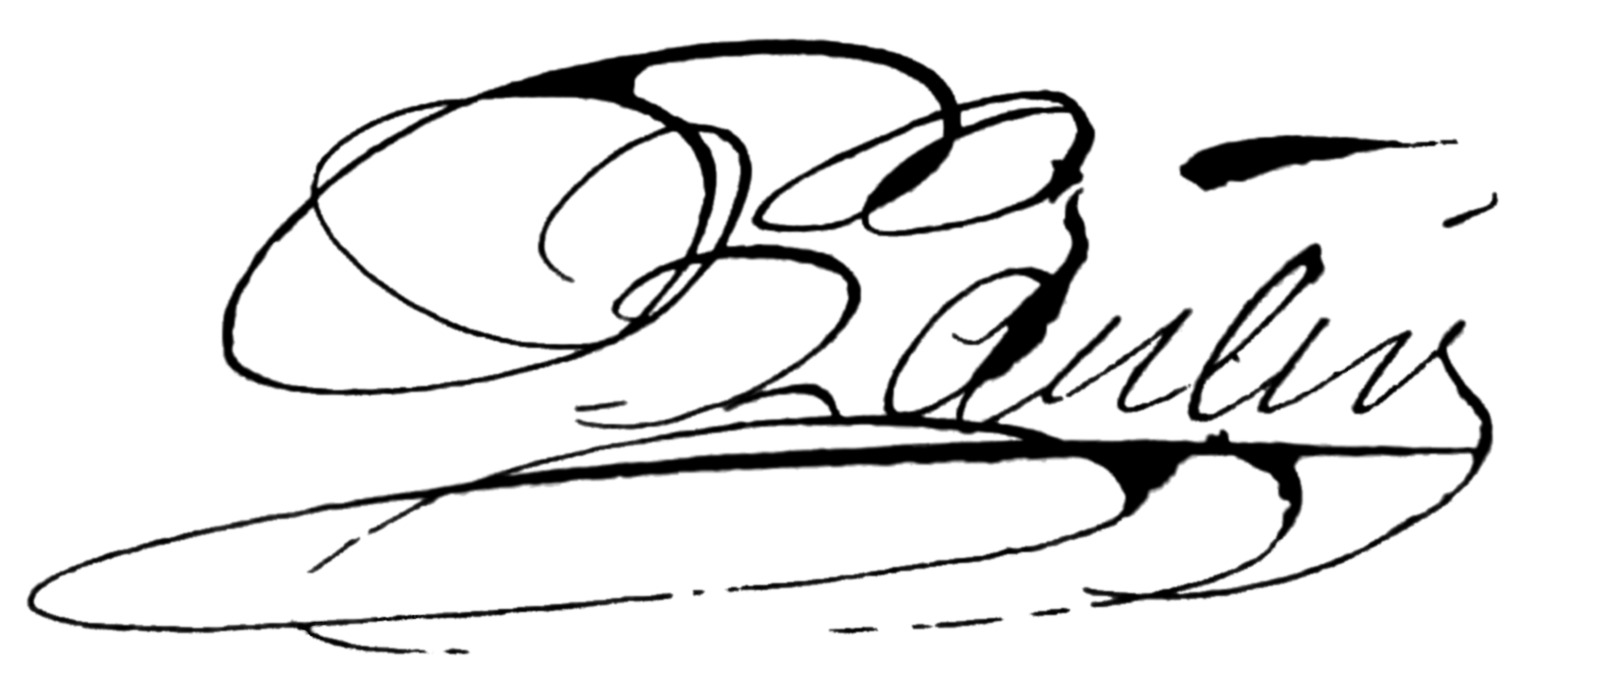
Signature of: pieter paulus